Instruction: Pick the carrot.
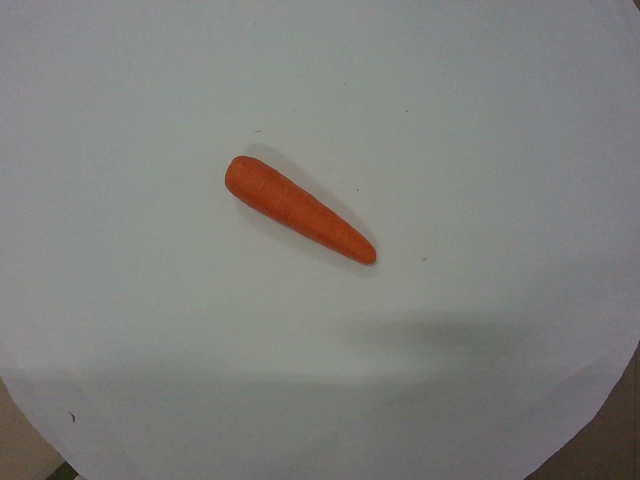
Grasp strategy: vertical